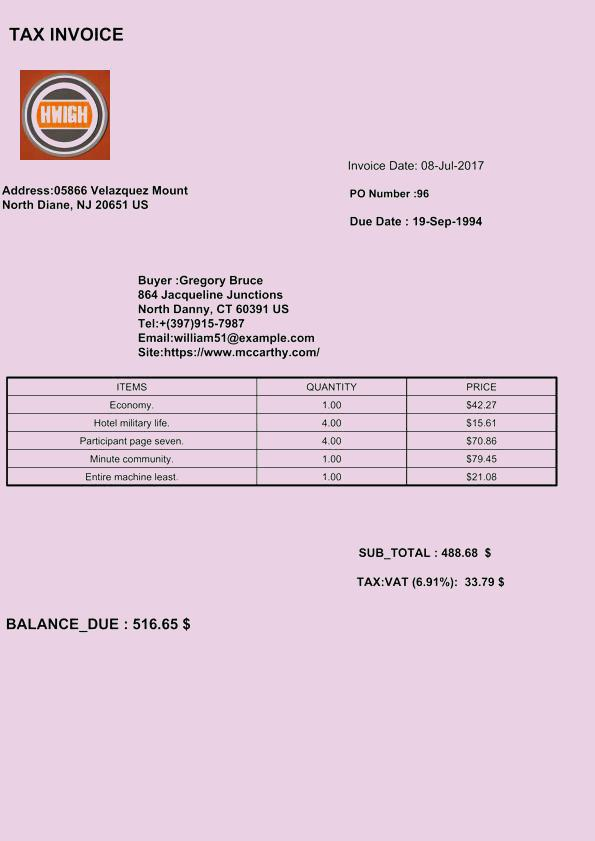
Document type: Invoice